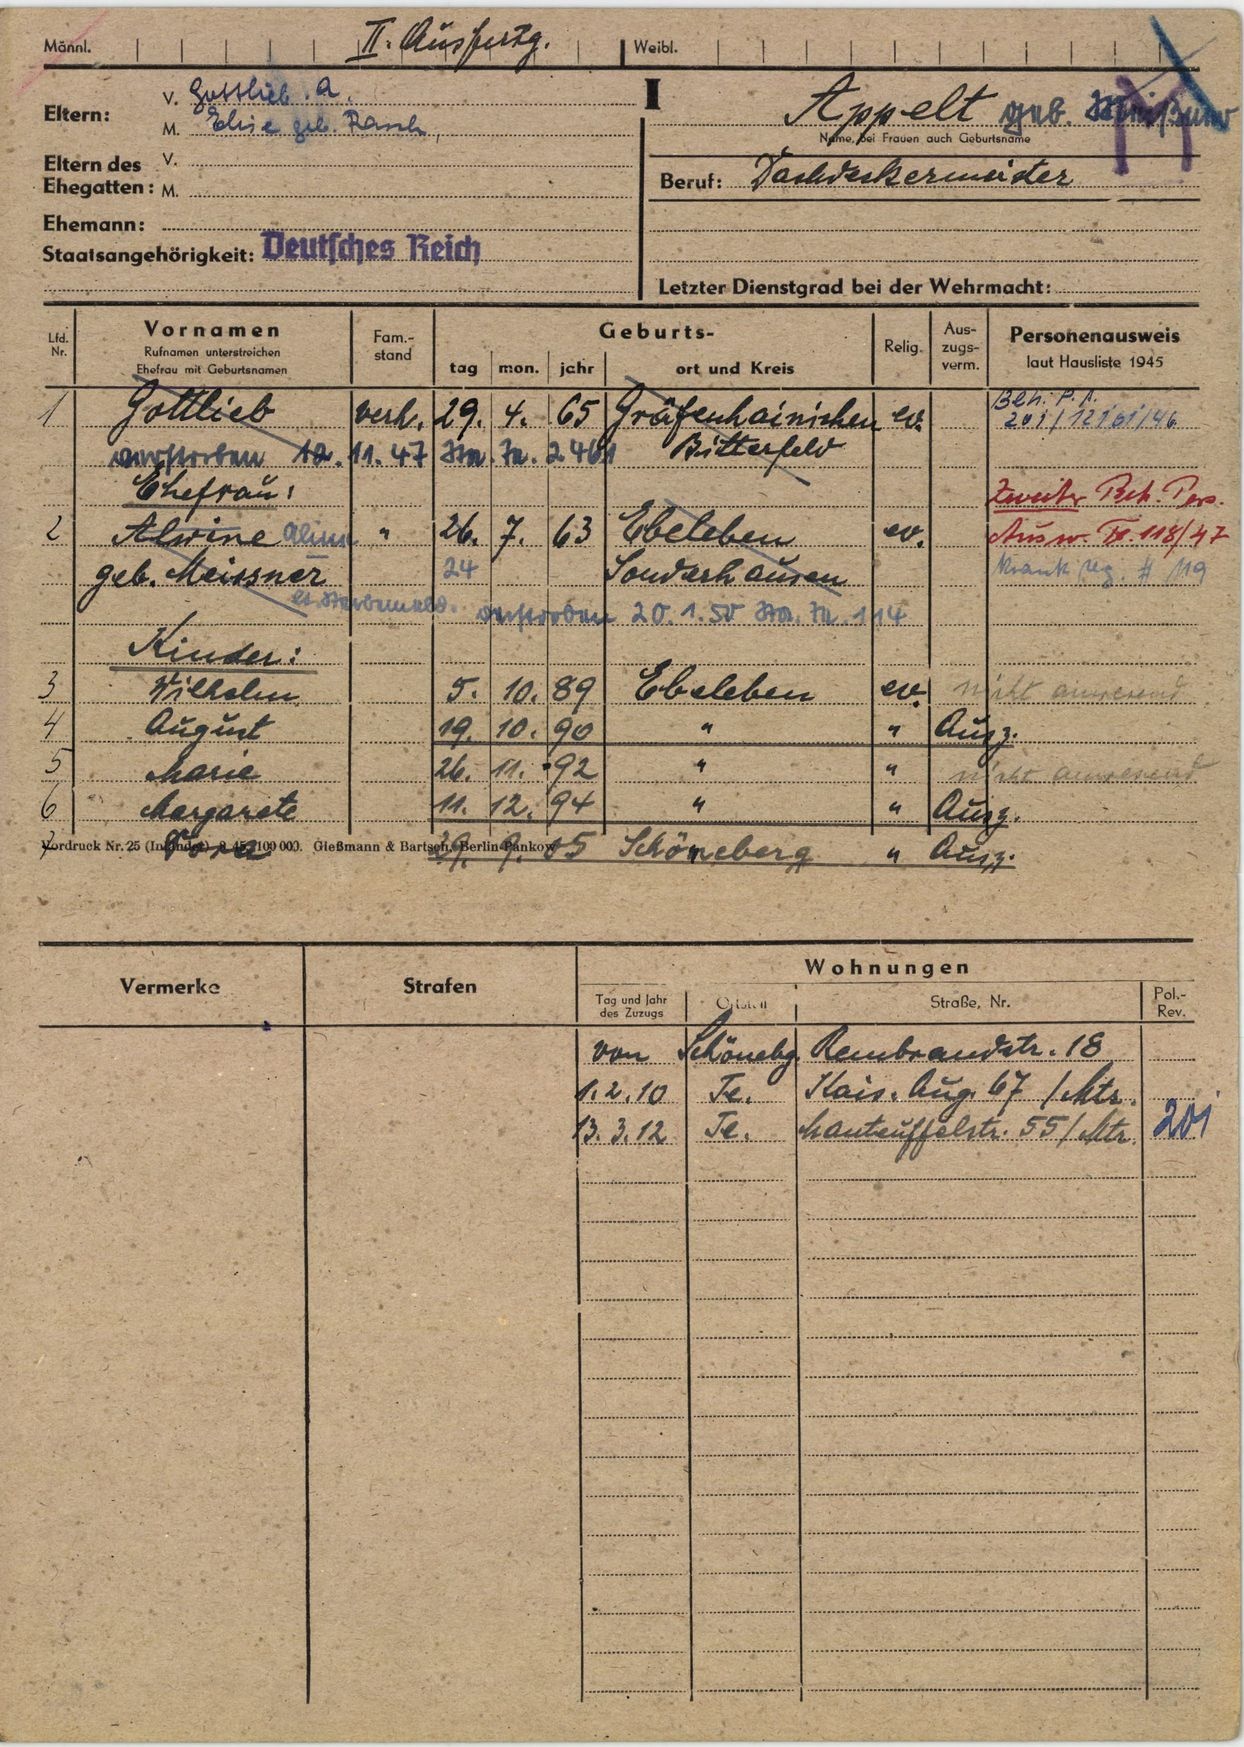
Appelt geb. Meißner